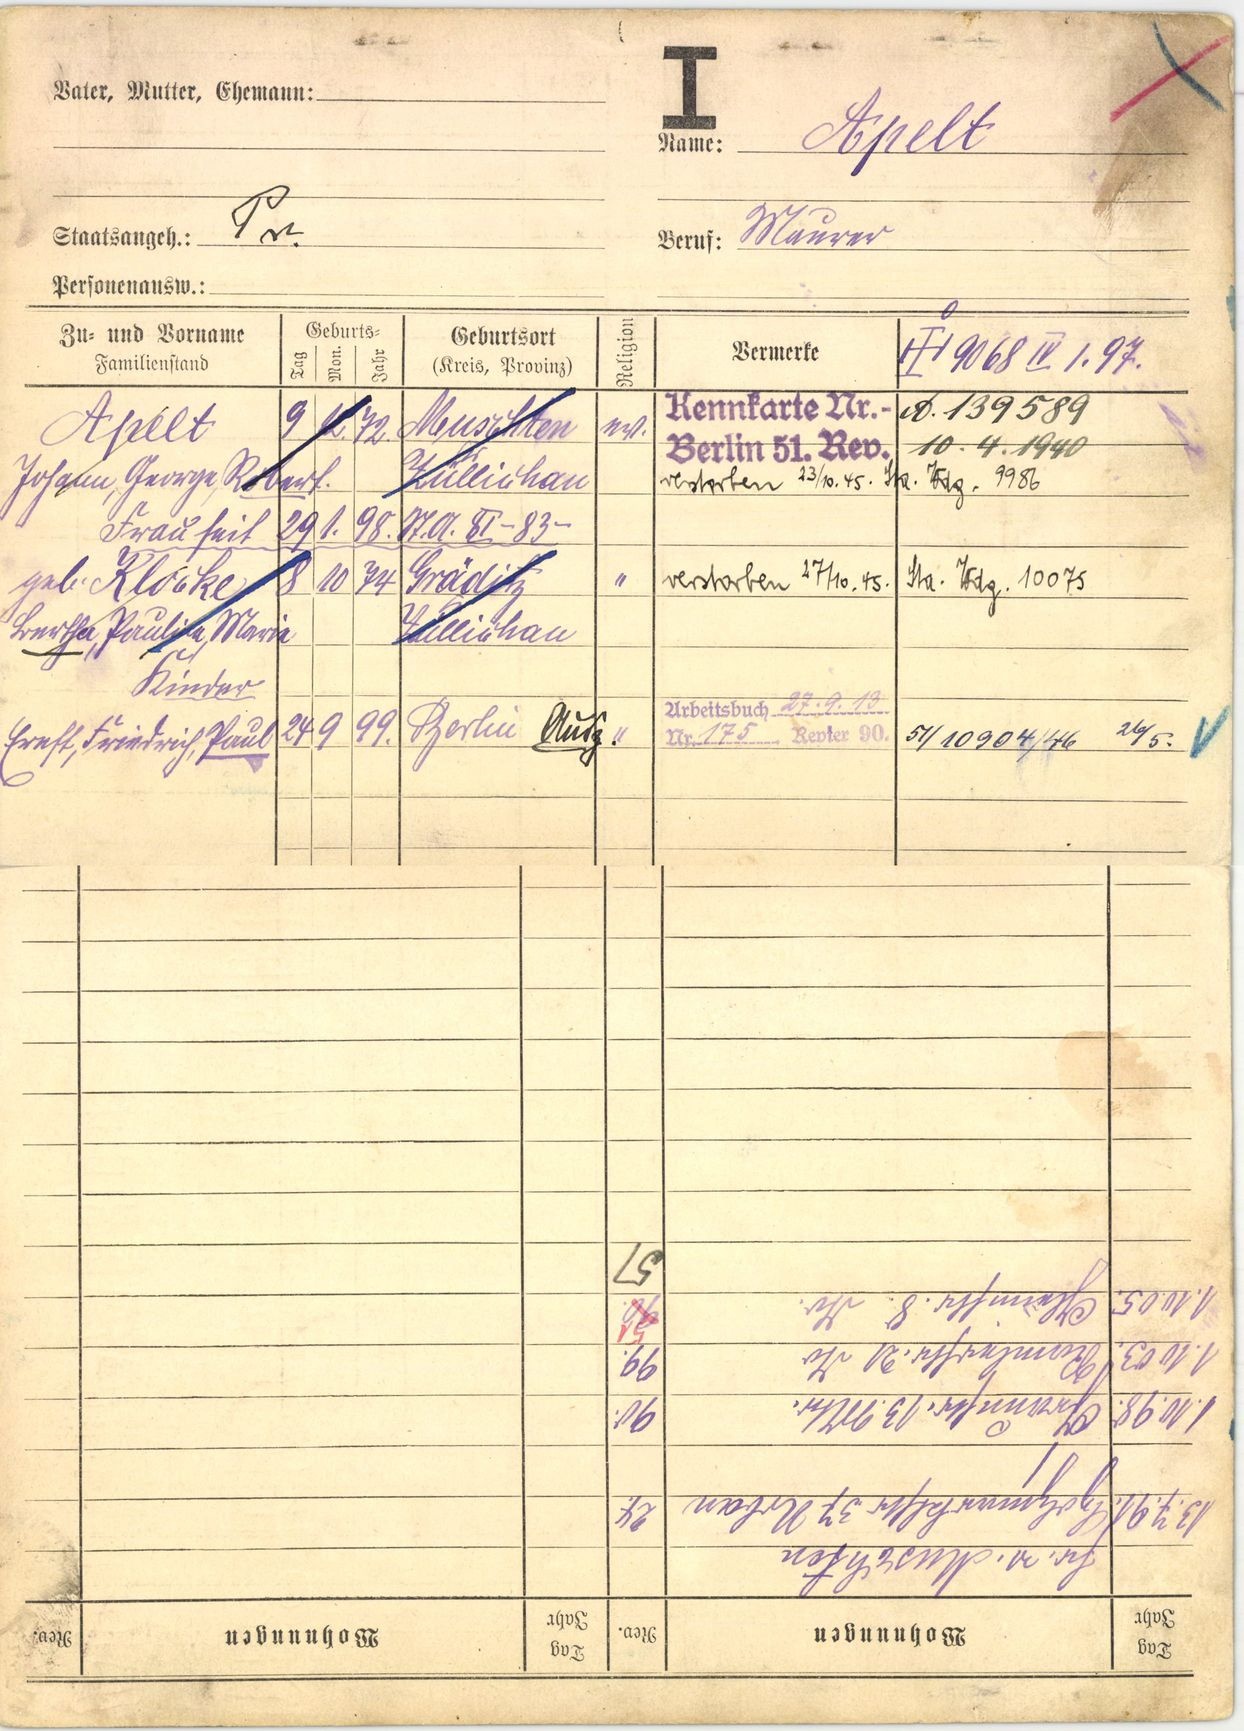
Apelt